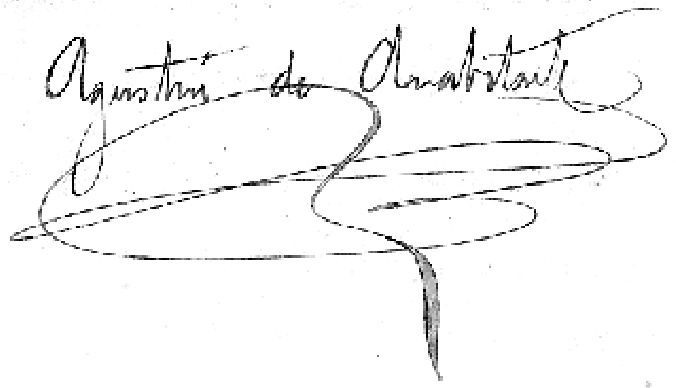
Signature of: augustin anabitarte